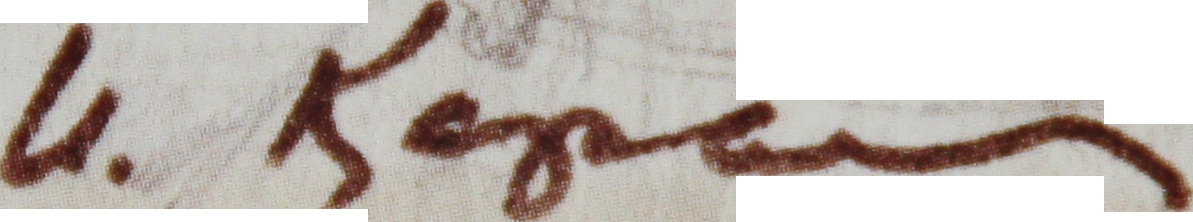
Signature of: joseph karakis